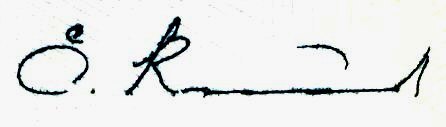
Signature of: elman rustamov